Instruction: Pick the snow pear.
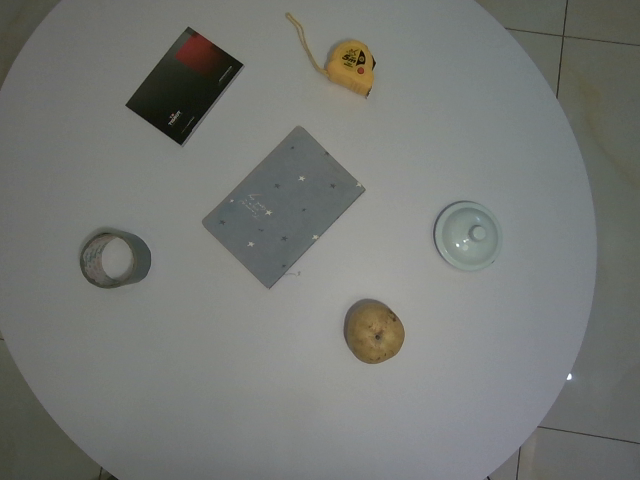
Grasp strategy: vertical